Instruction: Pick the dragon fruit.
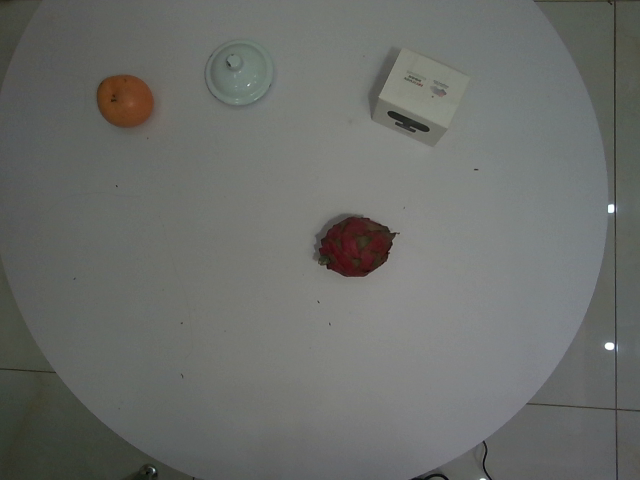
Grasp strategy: vertical